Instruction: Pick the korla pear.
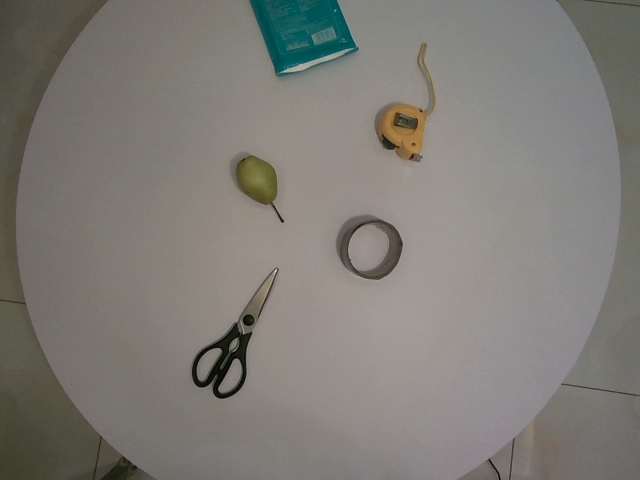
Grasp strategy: vertical